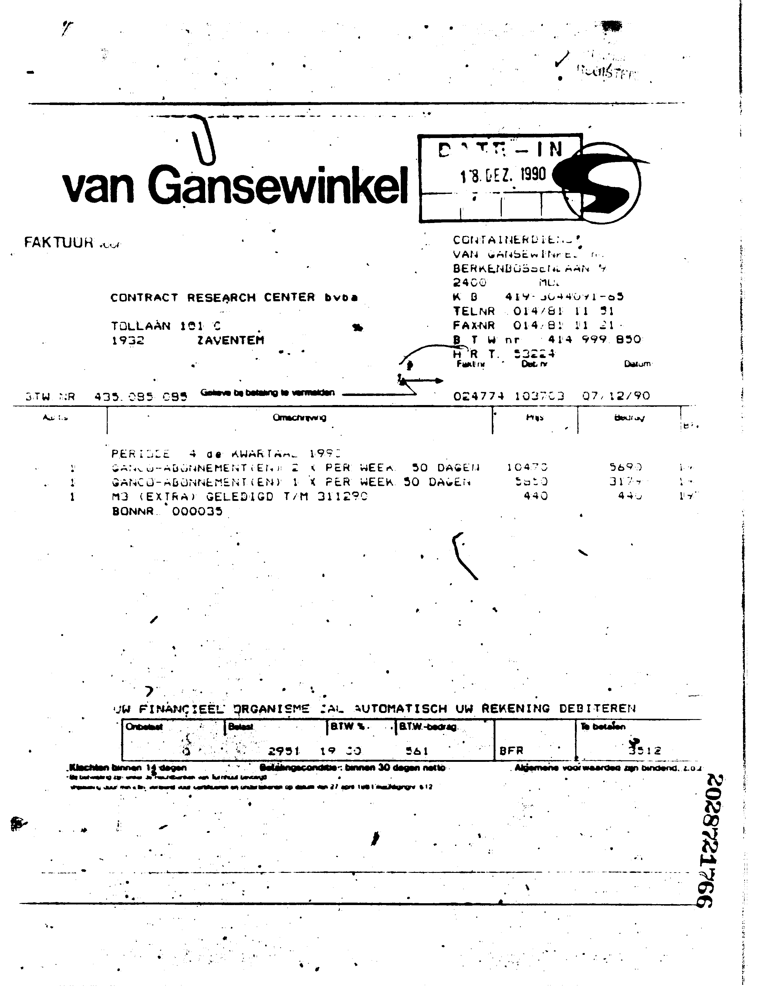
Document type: Invoice